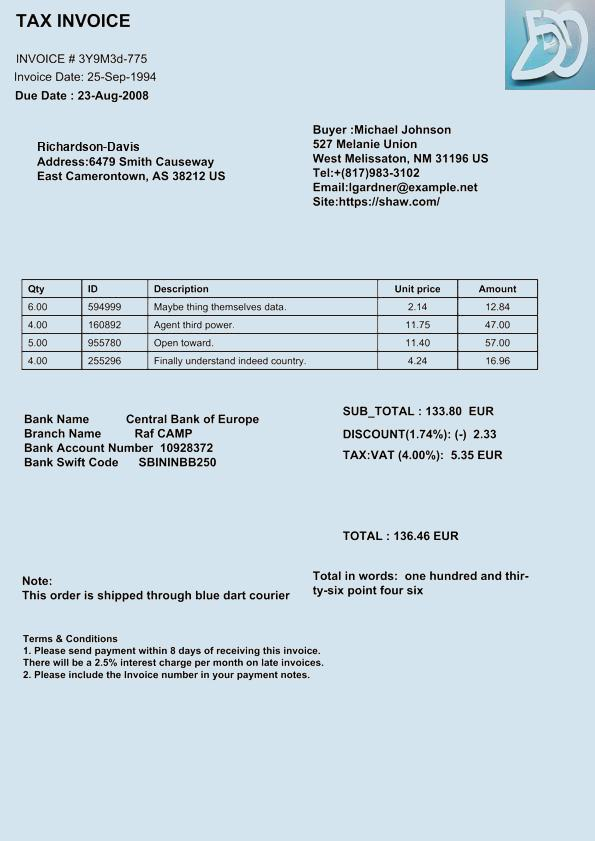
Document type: Invoice